Question: What is the filing due date as per the document?
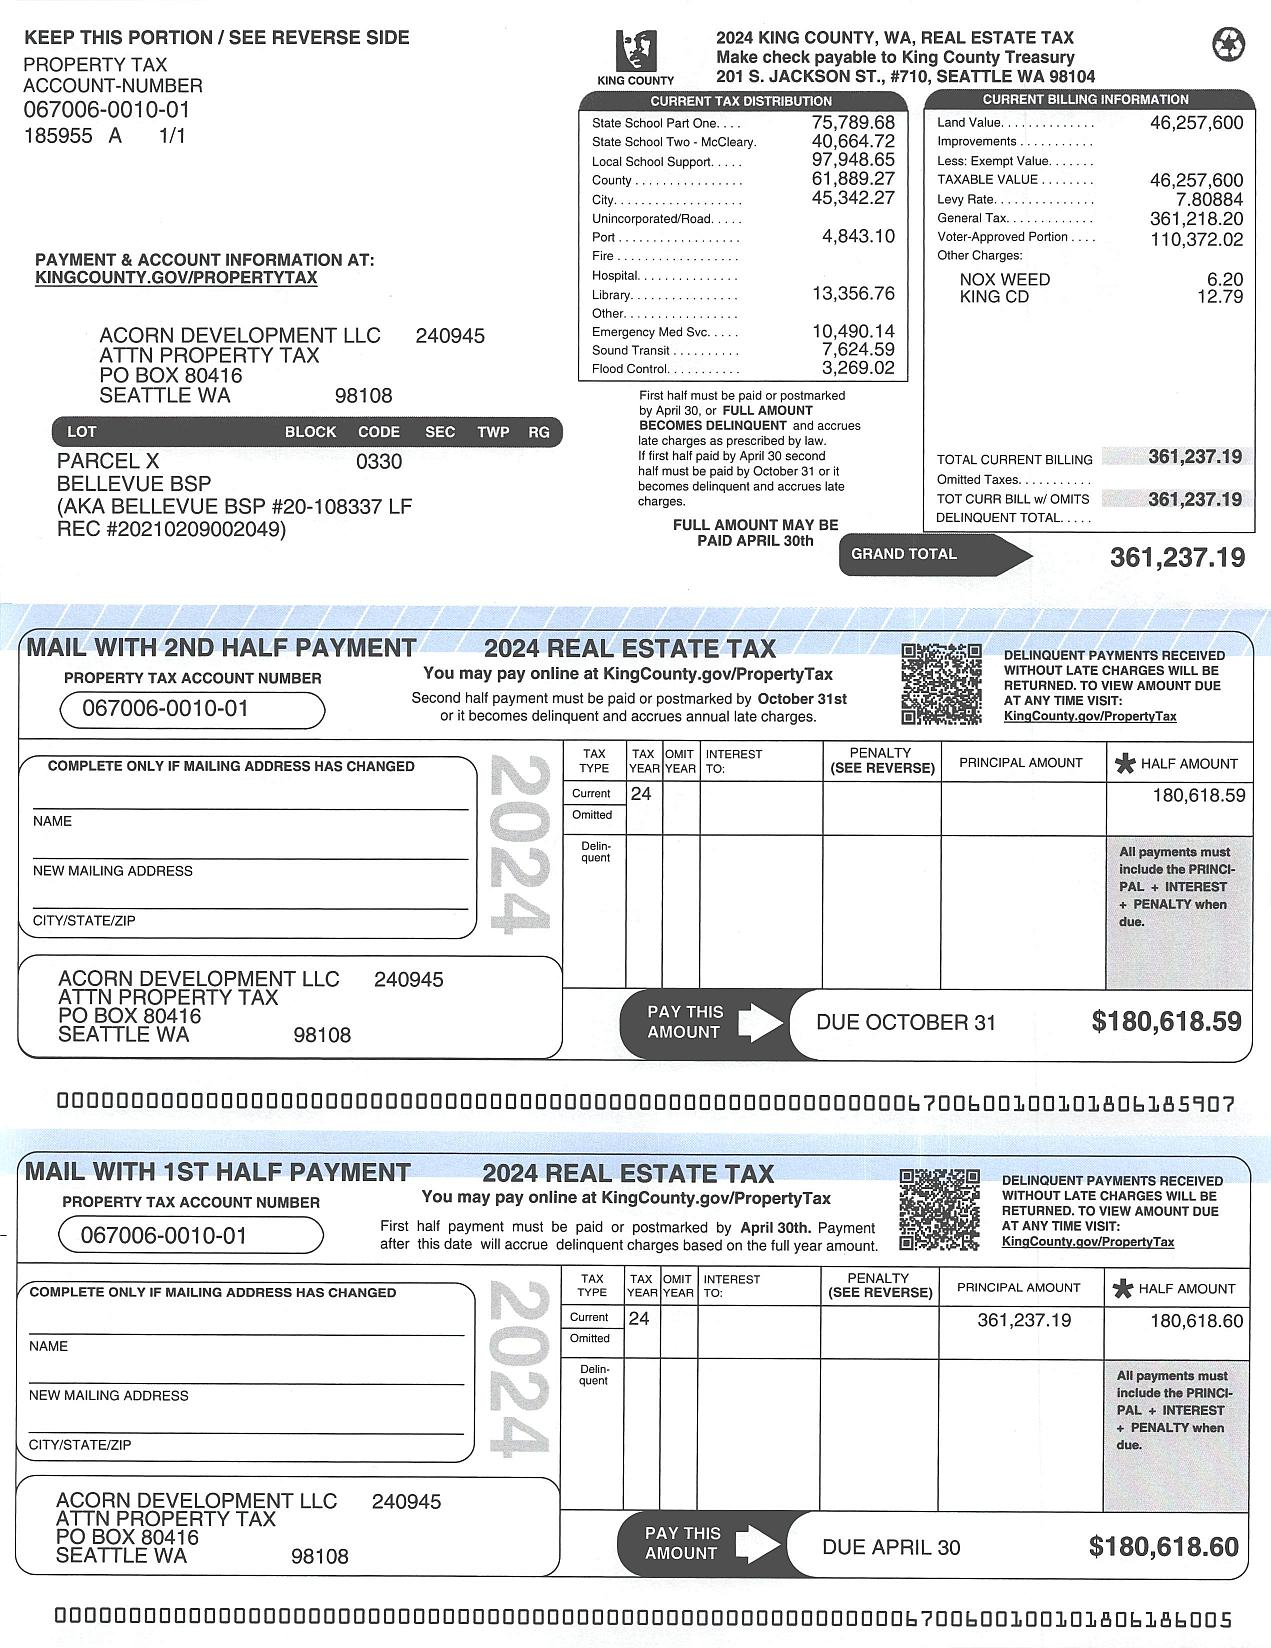
Answer: "31-Oct-24"